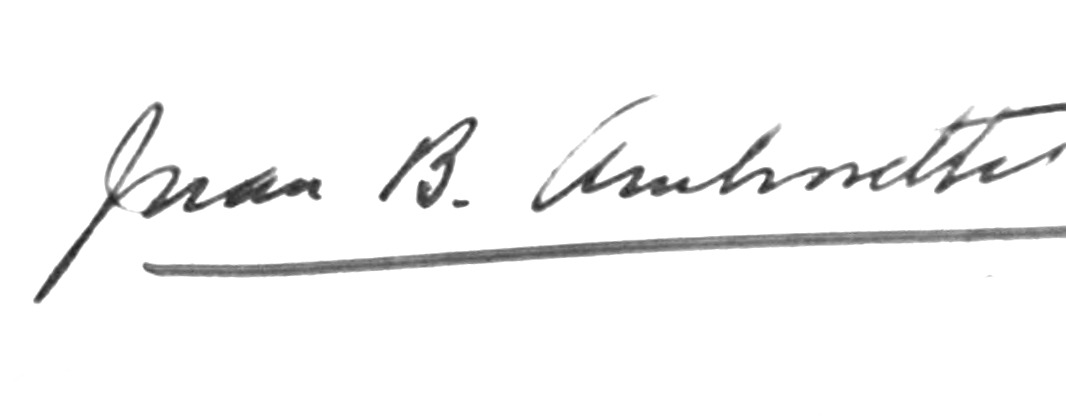
Signature of: juan bautista ambrosetti